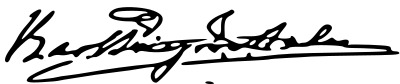
Signature of: prince karl of baden